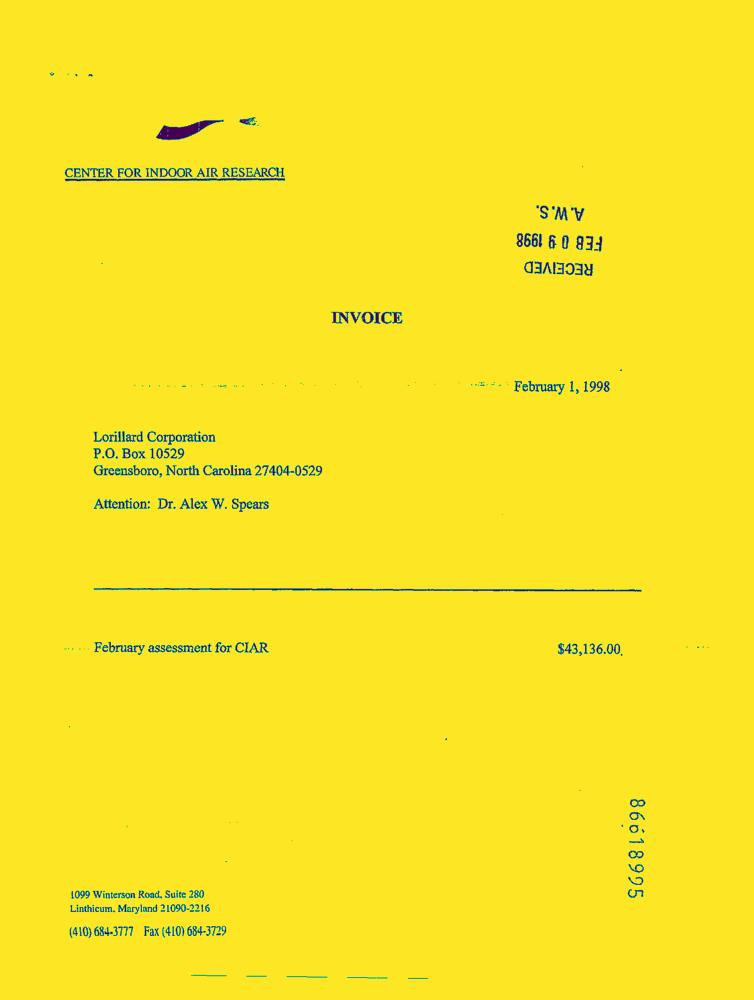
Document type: Invoice-Doc